Question: Which state is mentioned in the document?
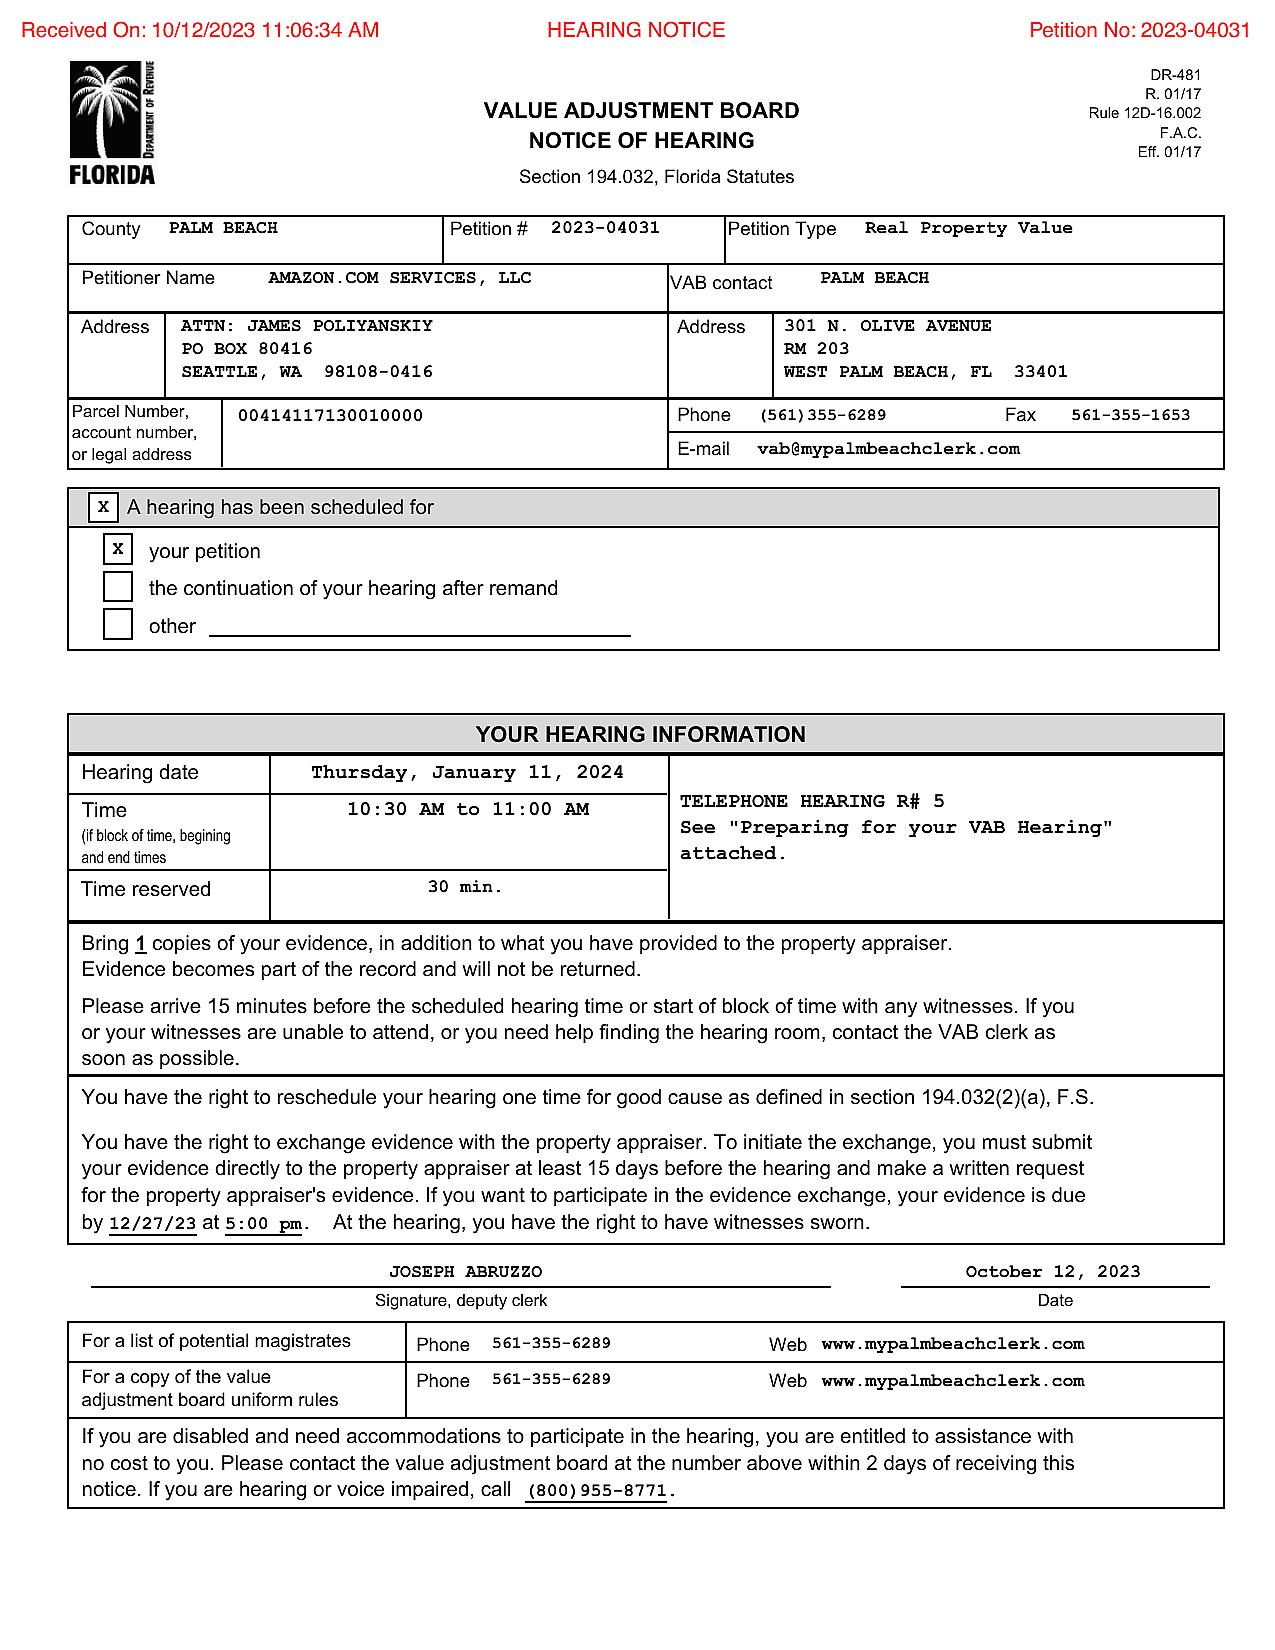
Answer: "FLORIDA"